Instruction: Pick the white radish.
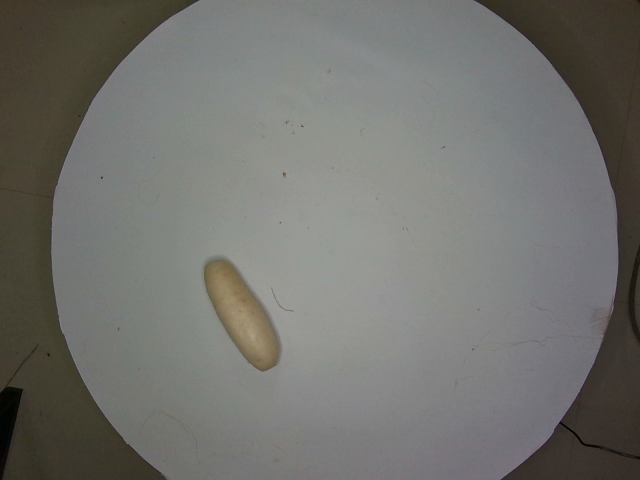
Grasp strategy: vertical